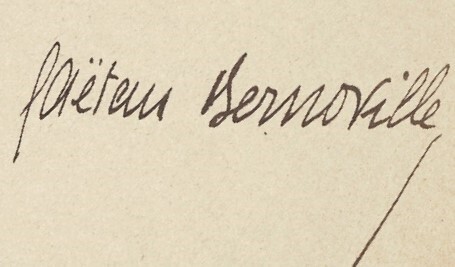
Signature of: gae tan bernoville